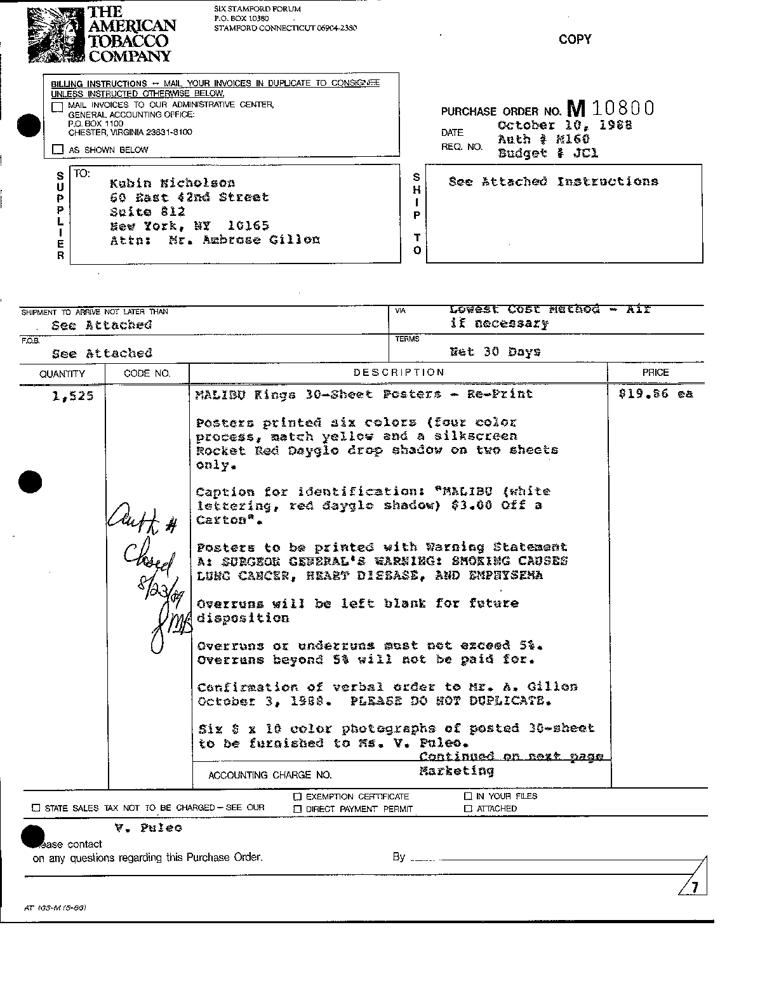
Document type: Invoice